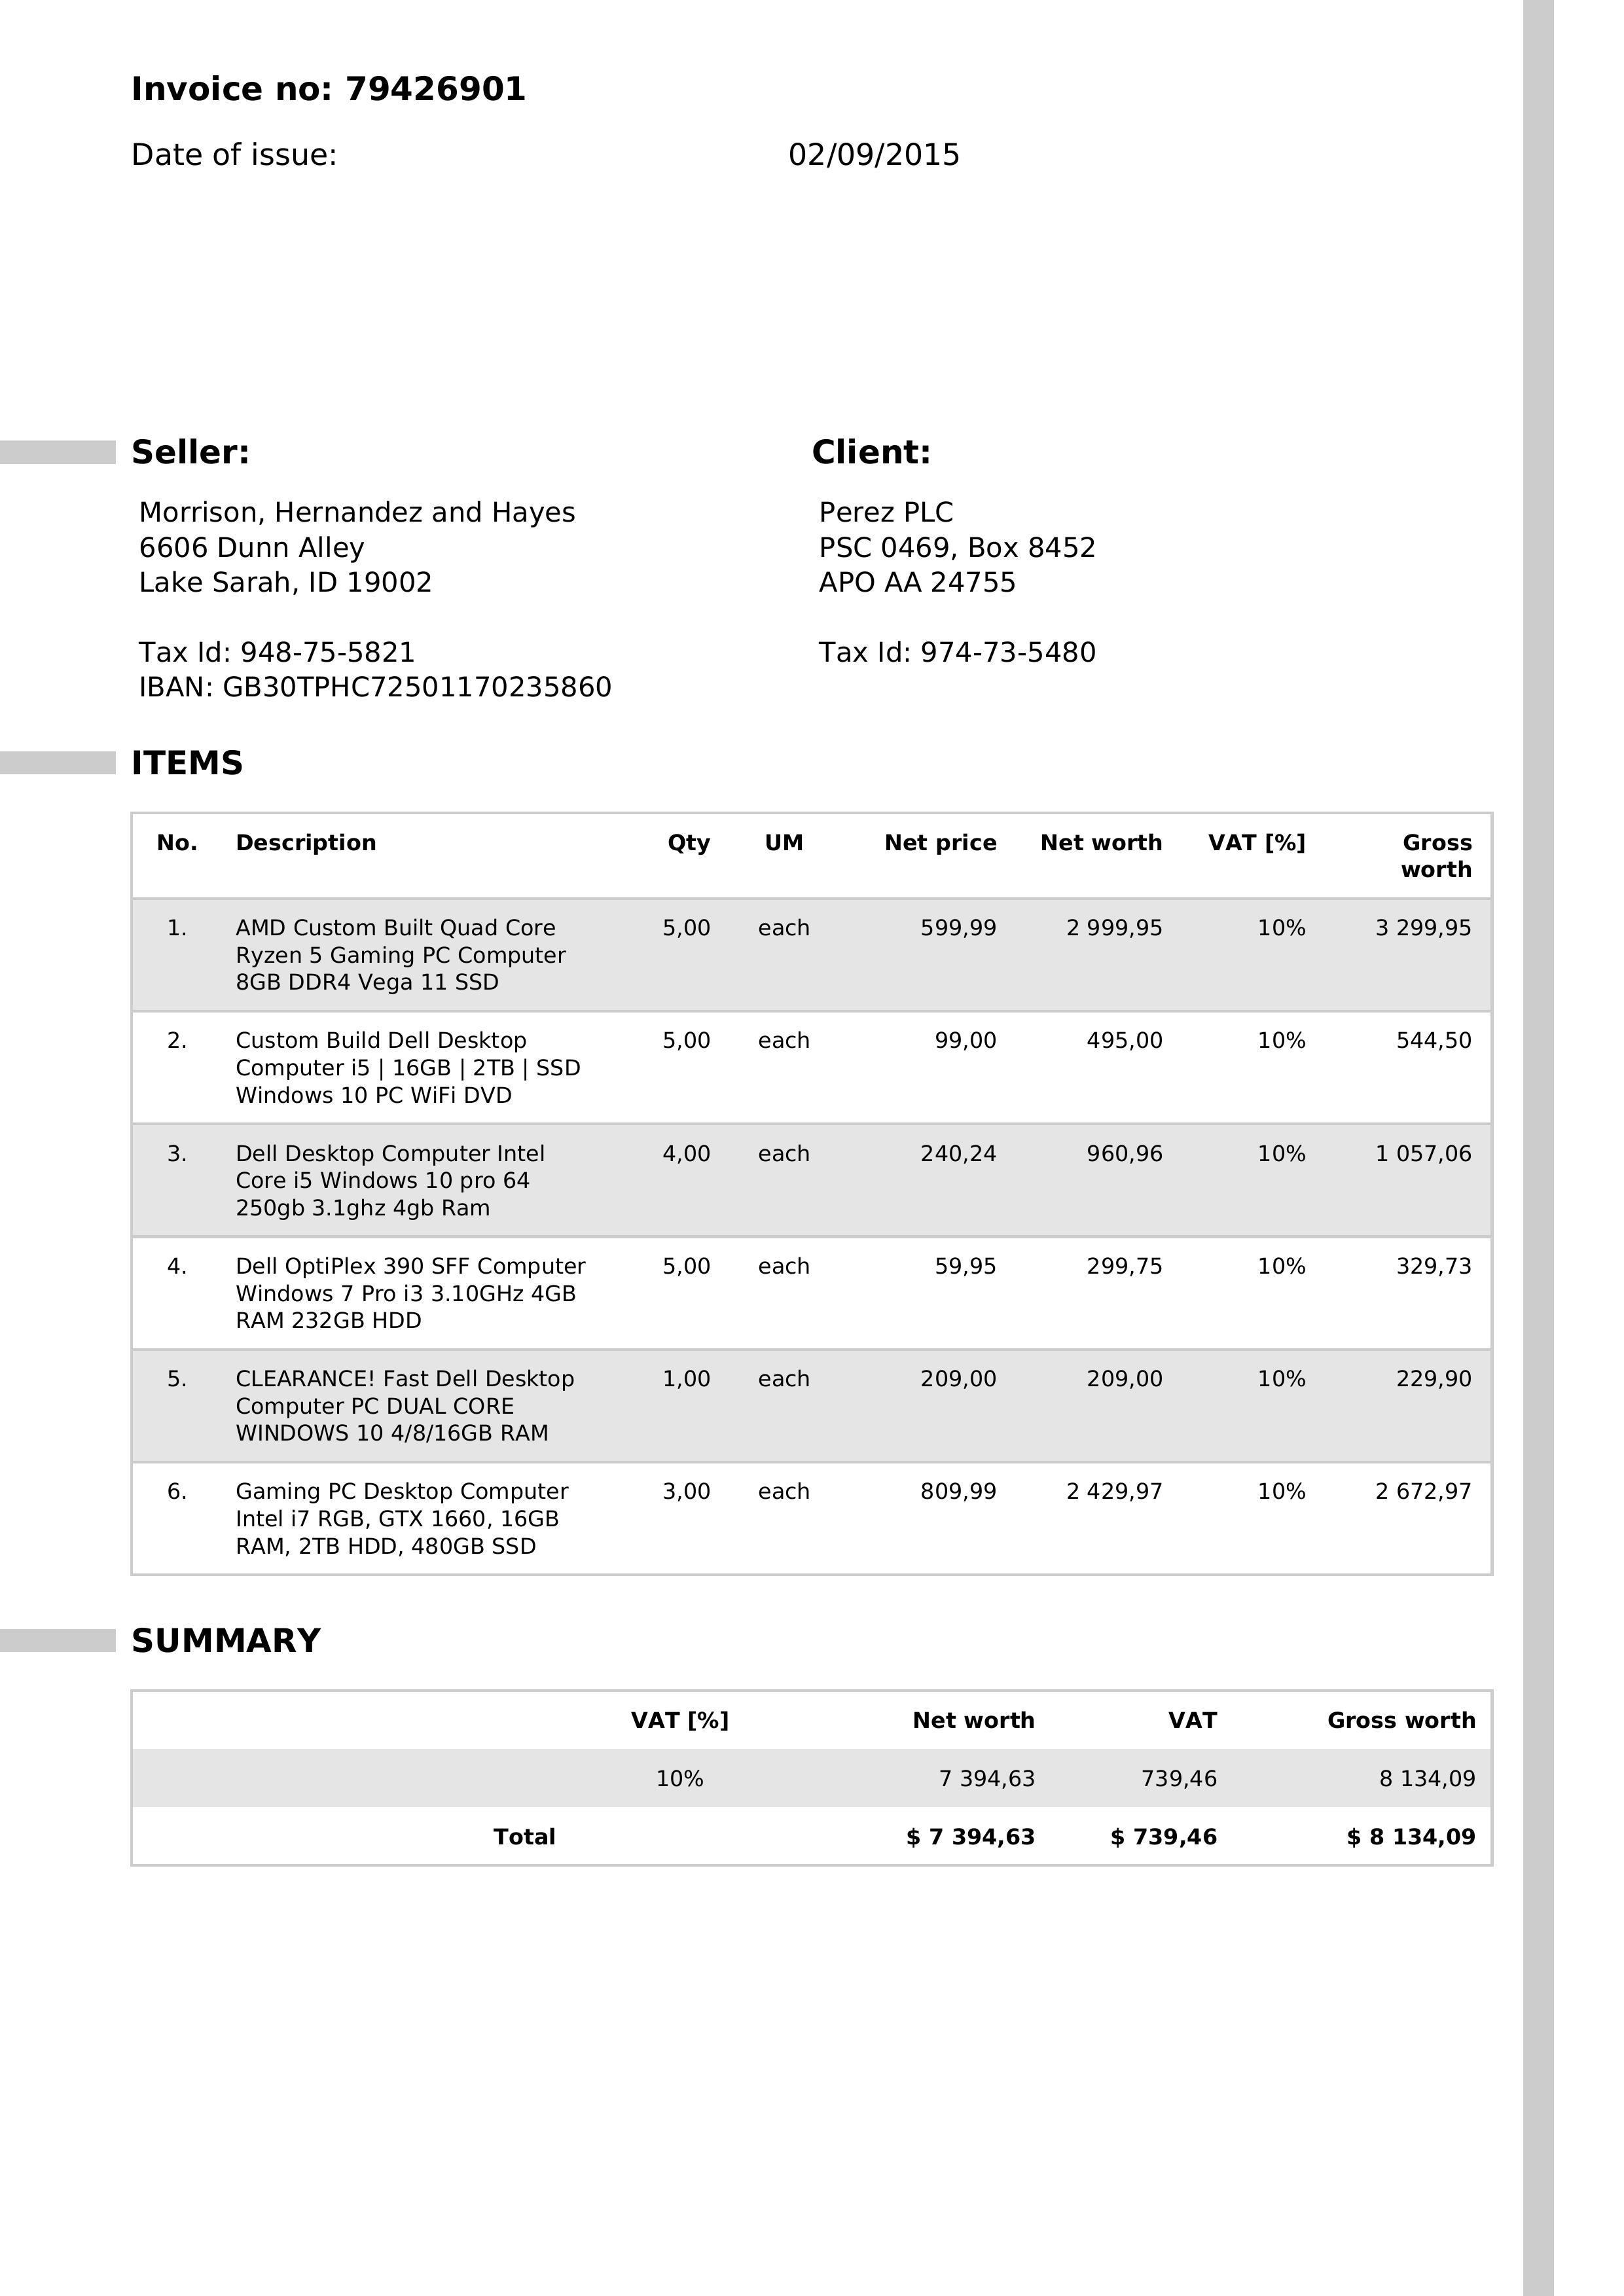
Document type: Invoice